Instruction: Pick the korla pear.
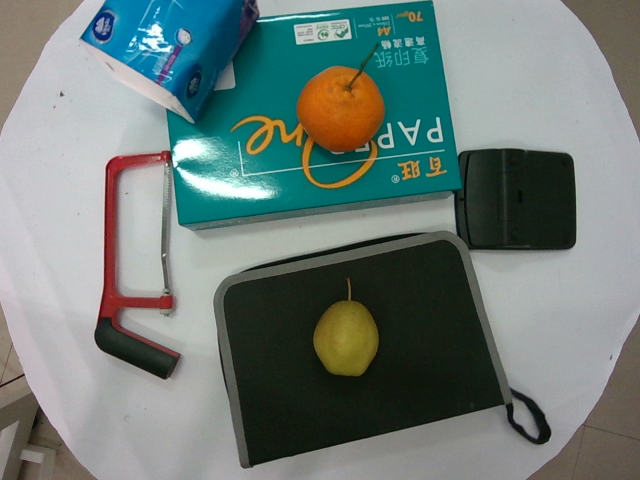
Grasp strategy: vertical